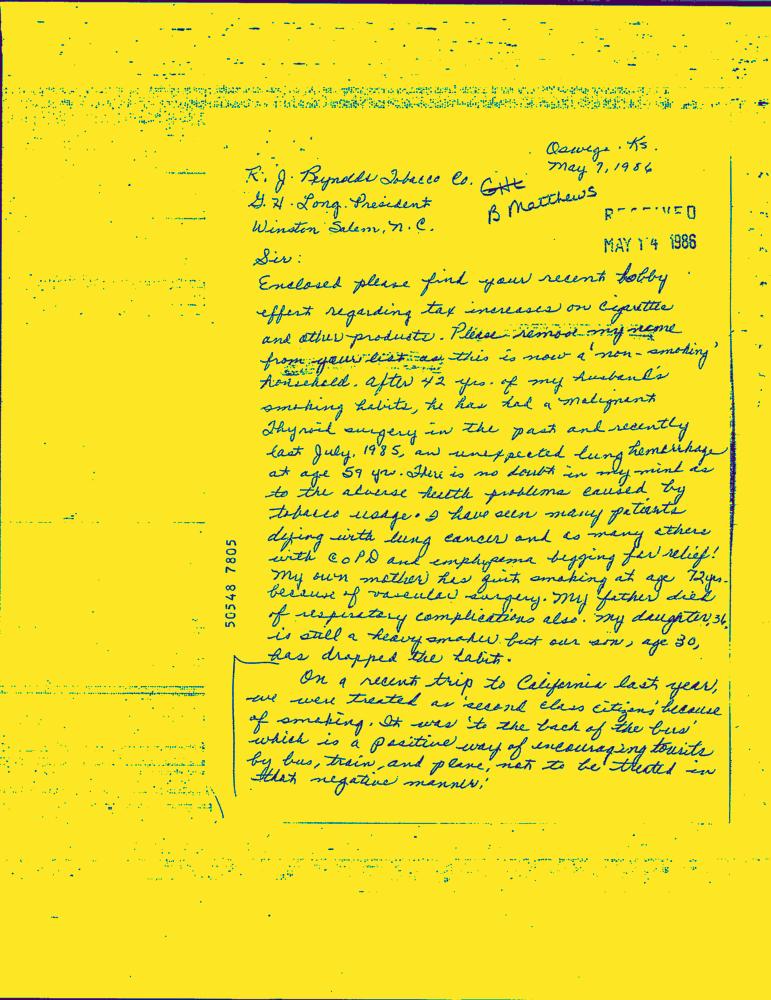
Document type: Hand-Written